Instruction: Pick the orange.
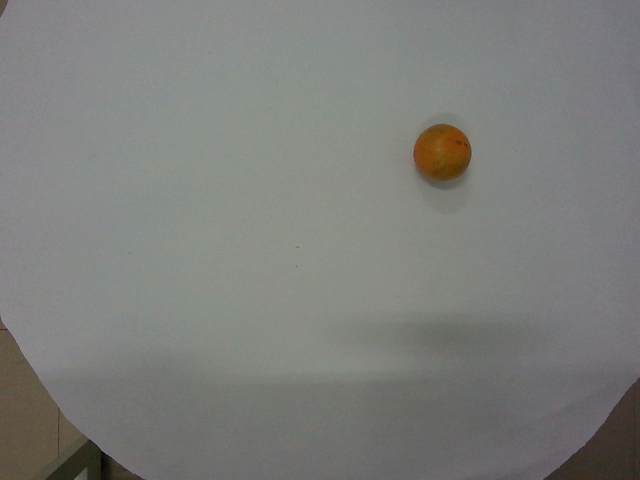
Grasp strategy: vertical